Question: What is the total amount of taxes owed as per the document?
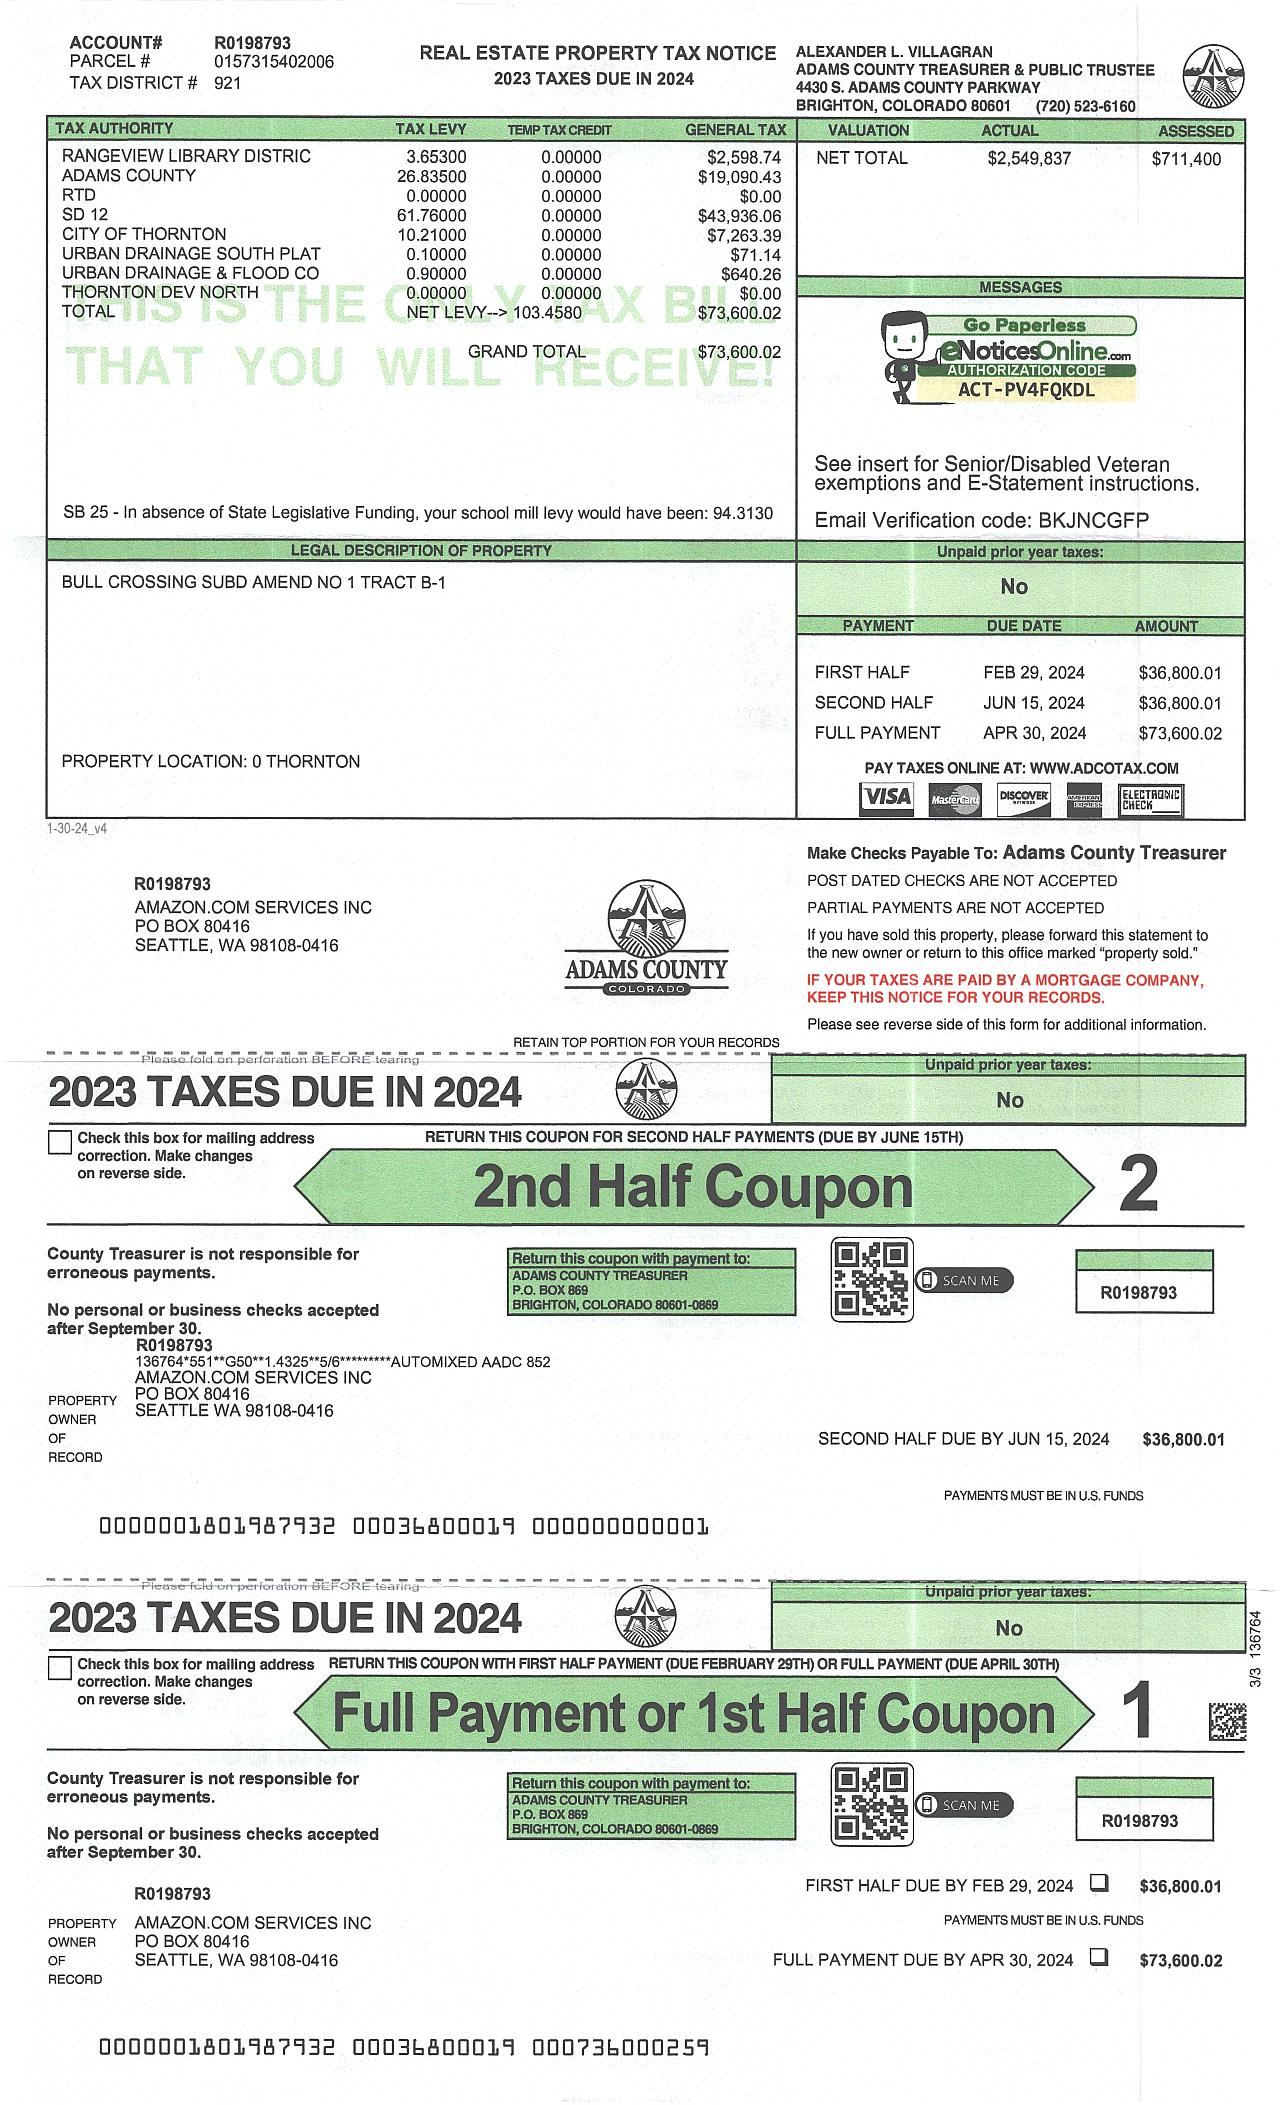
Answer: "$73,600.02 "